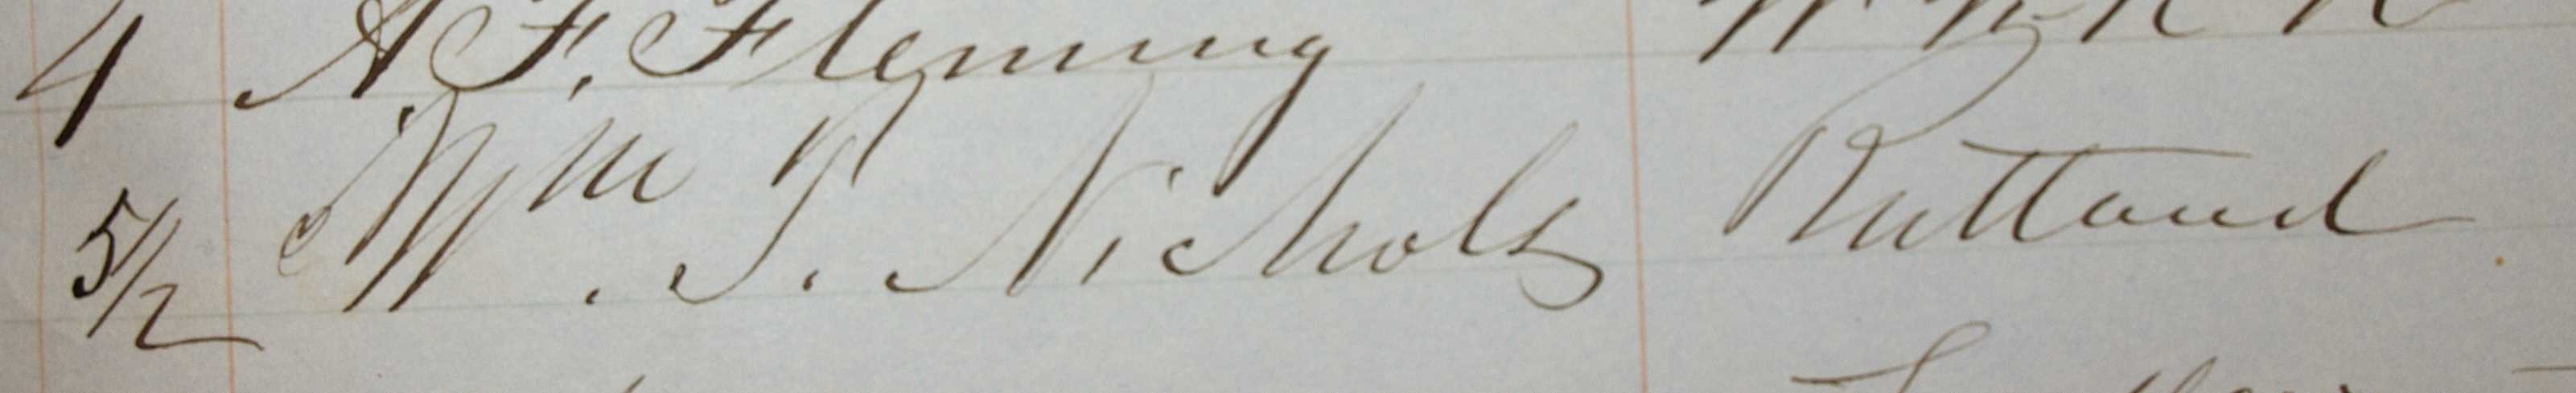
Signature of: william t nichols